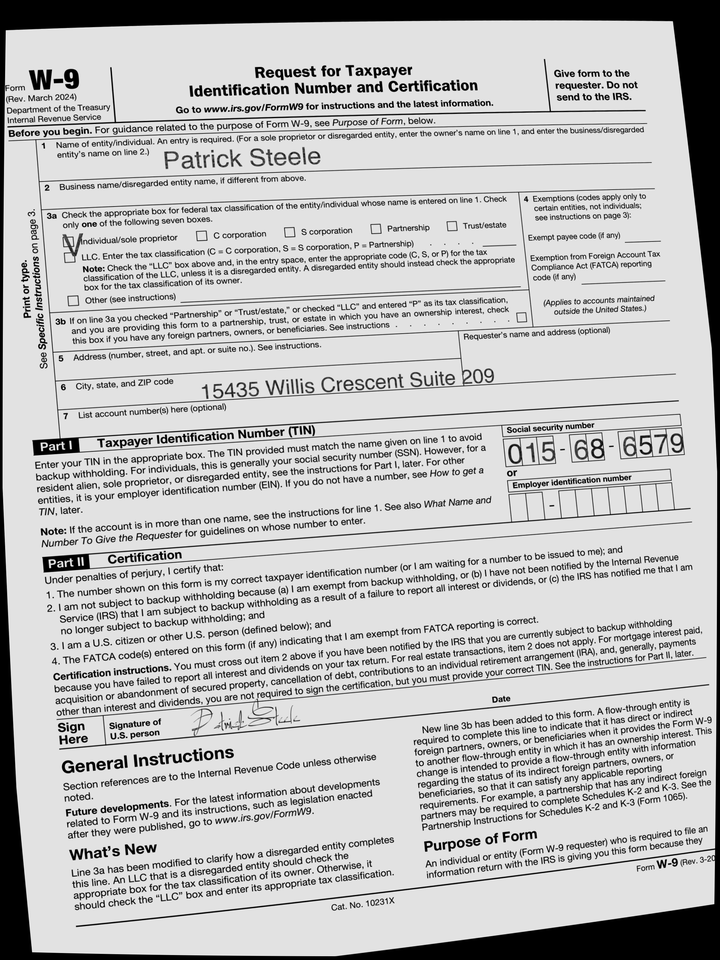
adr1: 15435 Willis Crescent Suite 209
cbx: yes
ssn: 015686579
enm: Patrick Steele